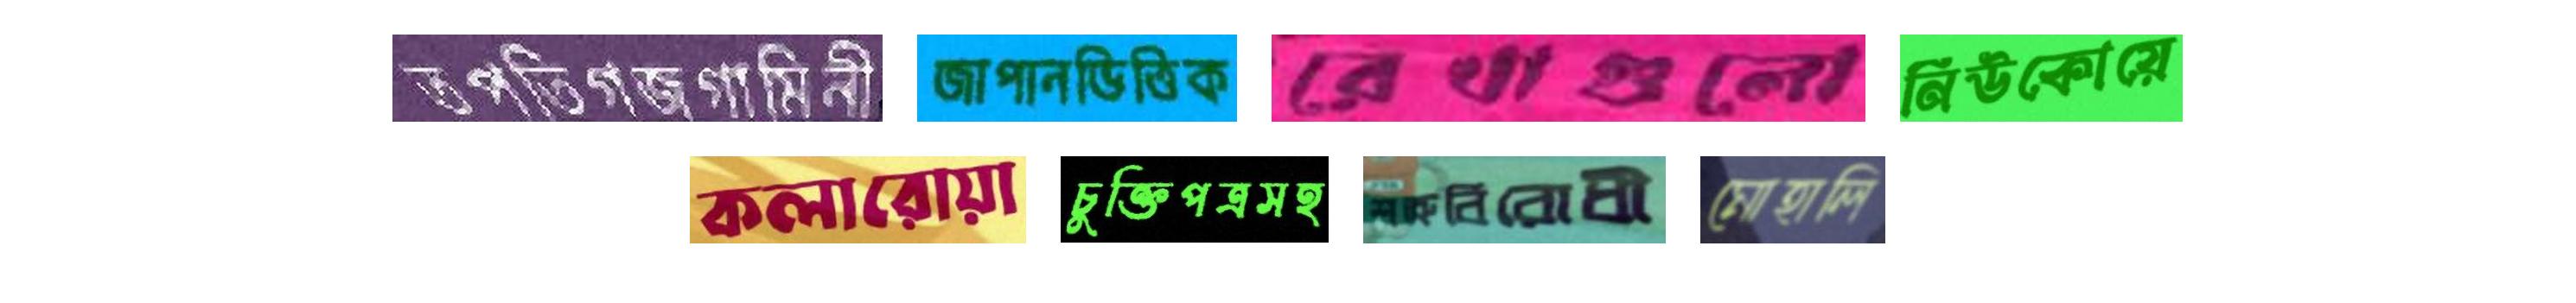
তপতিগজগামিনী জাপানভিত্তিক রেখাগুলো নিউকোয়ে
কলারোয়া চুক্তিপত্রসহ শত্রুবিরোধী মোহালি